Question: What was observed in the imaging?
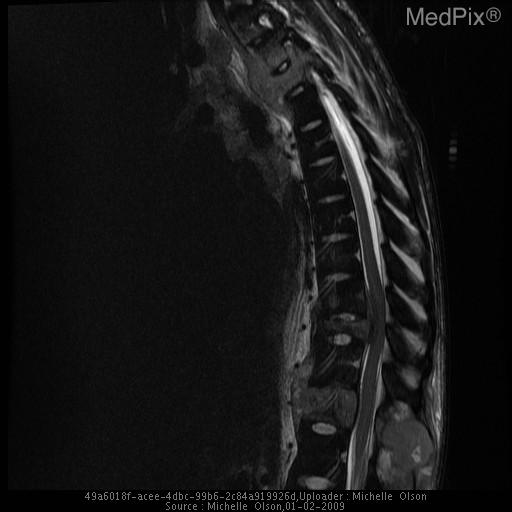
Answer: The imaging shows The frontal and lateral views of the thoracic spine demonstrate a mixed lucent/sclerotic appearance of the T12 vertebral body and the left pedicle.

A sagittal view MRI with gadolinium of the thoracic spine and lumbar spine demonstrates enhancing lesions multiple vertebrae, including T12.  Soft tissue enhancement is also present from T9-L2 paraspinal muscles.

A sagittal nonconstrast CT obtained several weeks later demonstrates worsening expansile lytic lesions to T10, T11, and T12.

MRI of the thoracic spine was obtained five months after the patient began treatment.  Interval worsening present at multiple levels, including multiple compression deformities and enhancing mass with cortical disruption and contiguous anterior soft tissue mass lifting the anterior longitudinal ligament.  Involvment of the posterior elements is present with narrowing of multiple neural foramina and spinal cord compression. MRI obtained five months after the patient began treatment. Sagittal imaging demonstrates more extensive involvement of T1 and T3. There is a T3 vertebral body compression deformity and cortical disruption with a contiguous anterior soft tissue mass lifting the anterior longitudinal ligament. There is involvement of the T2-3 and T3-4 neural foramina posteriorly. Spinal cord compression is present, best demonstrated on axial images.

Enhancing foci in the anterior T4, posterior T5, and anterior T8 and T9 vertebral bodies. There is increased compression of the T10 vertebral body. There is obliteration of the neural foramina of the T9-10 and T11-12 vertebral levels. There is an anterior paraspinal mass with anterior cortical disruption and a posterior soft tissue fluid collection at the level of T12..